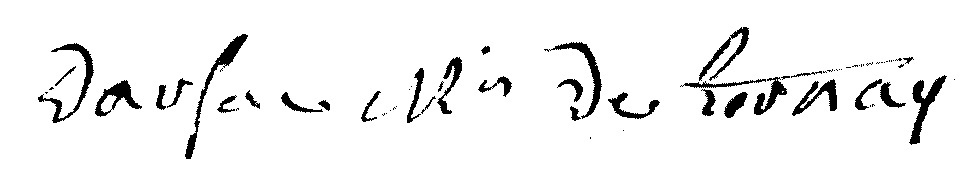
Signature of: gabriel d arsac de ternay